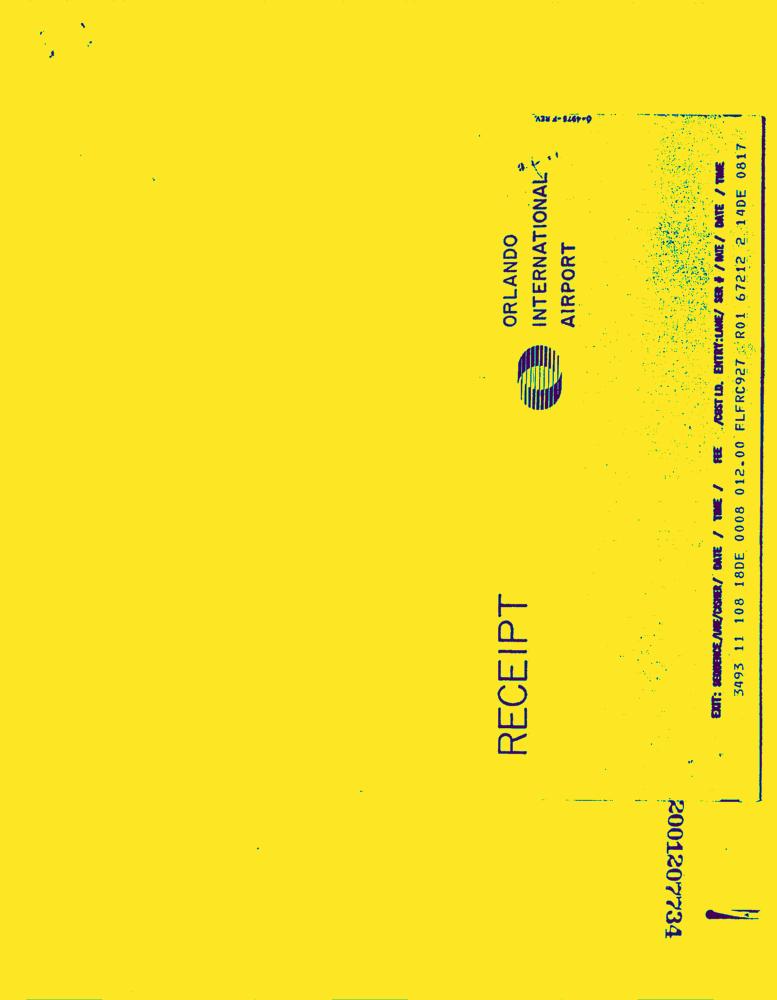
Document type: Invoice-Doc